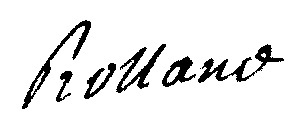
Signature of: jean michel rolland